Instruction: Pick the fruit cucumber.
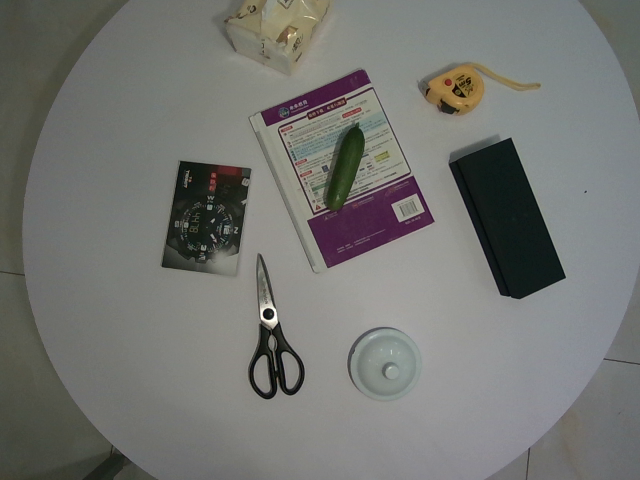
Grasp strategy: vertical